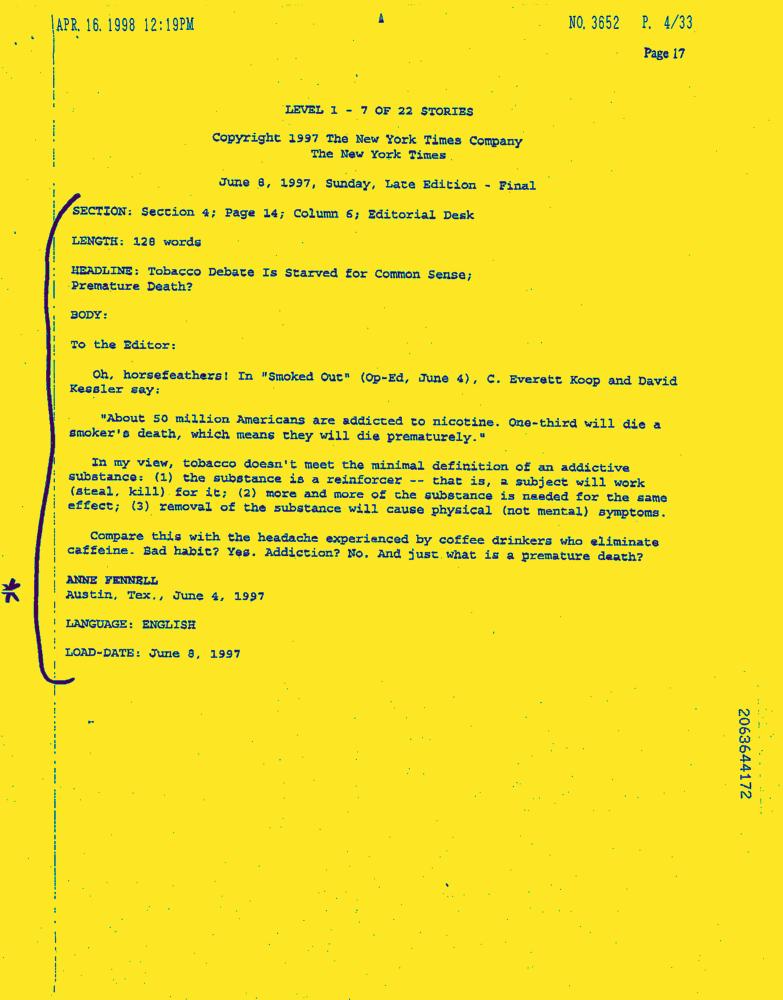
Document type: News-Article